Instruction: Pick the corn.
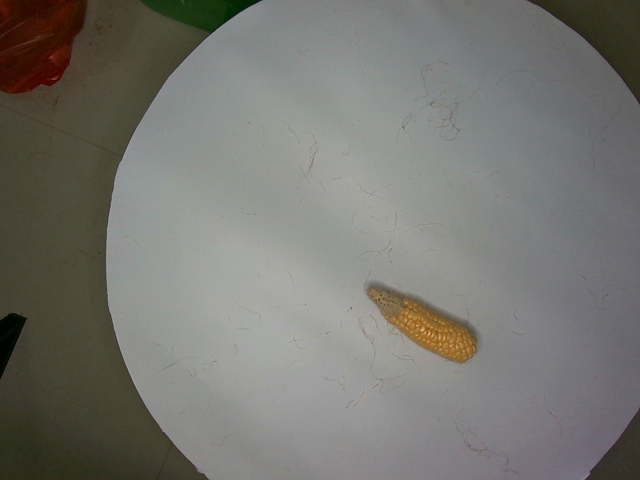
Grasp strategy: vertical